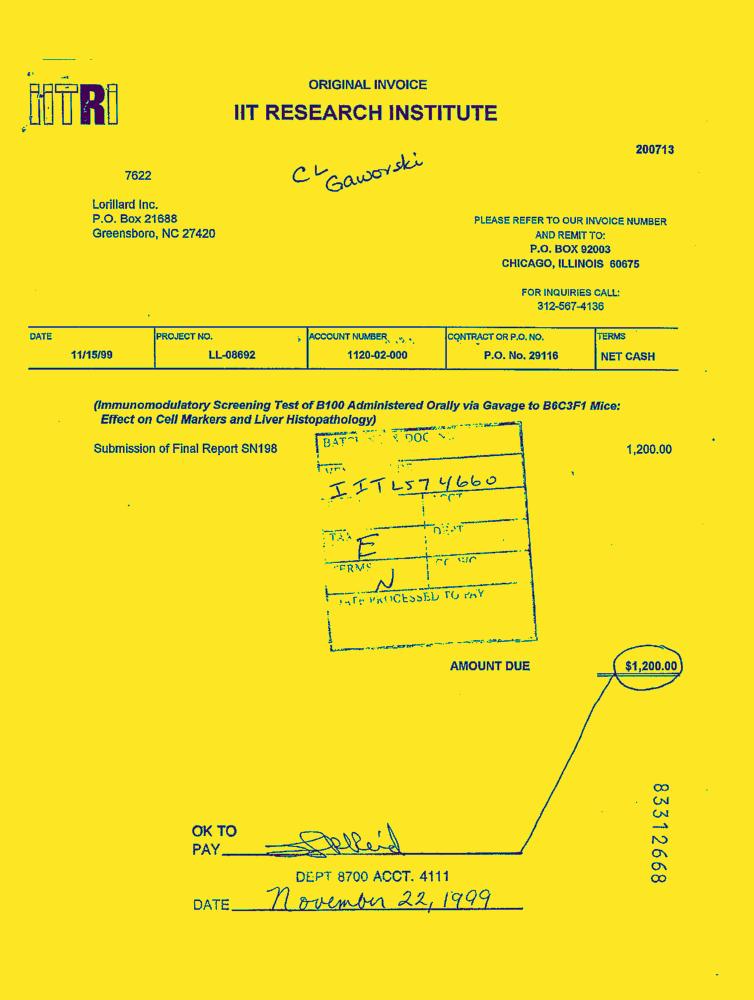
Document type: Invoice-Doc